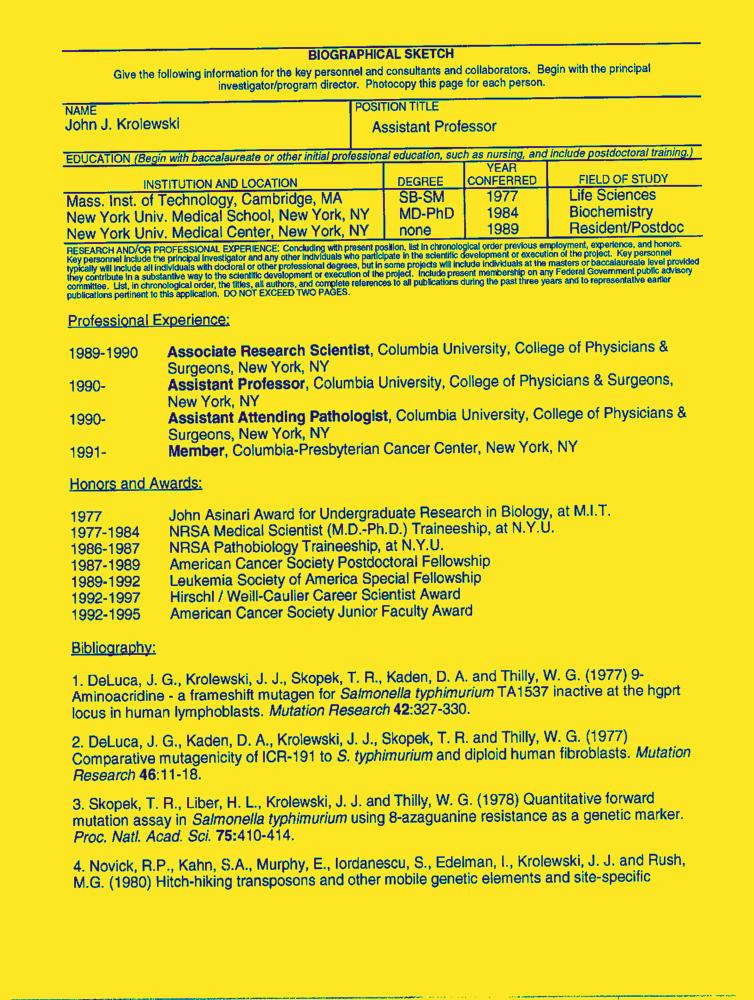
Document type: Resume-Doc